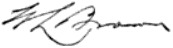
Signature of: william liston brown